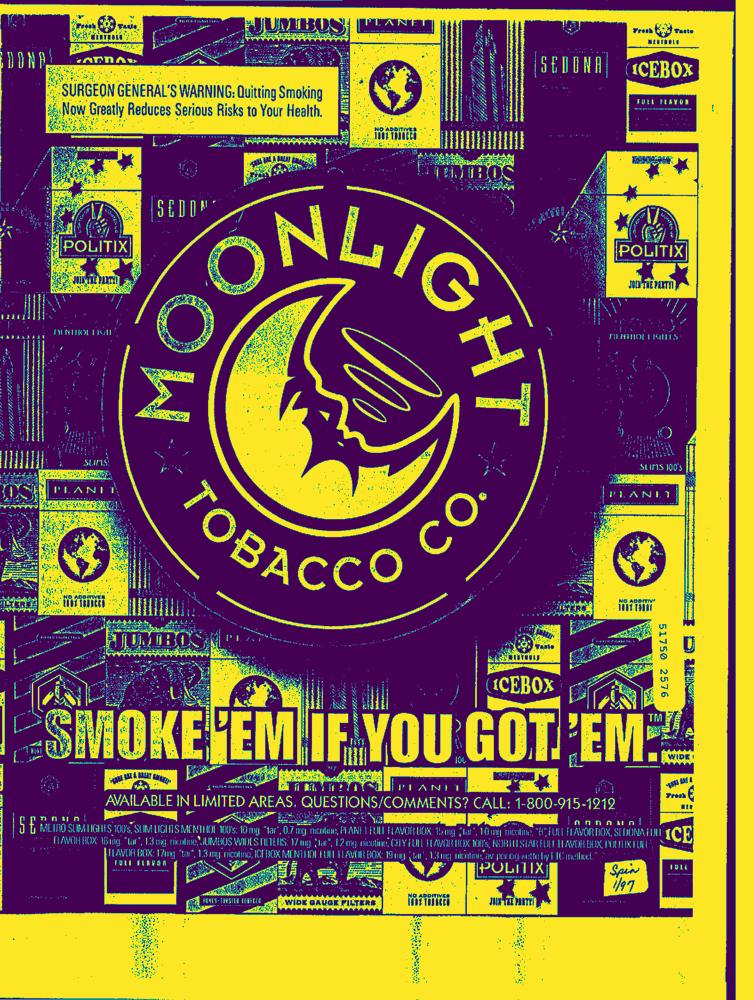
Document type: AD